Question: What is the potential diagnosis?
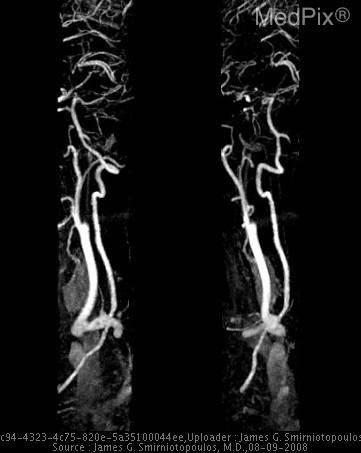
Answer: The possible diagnosis includes Dissection
Thrombosis
Cerebral Infarction.